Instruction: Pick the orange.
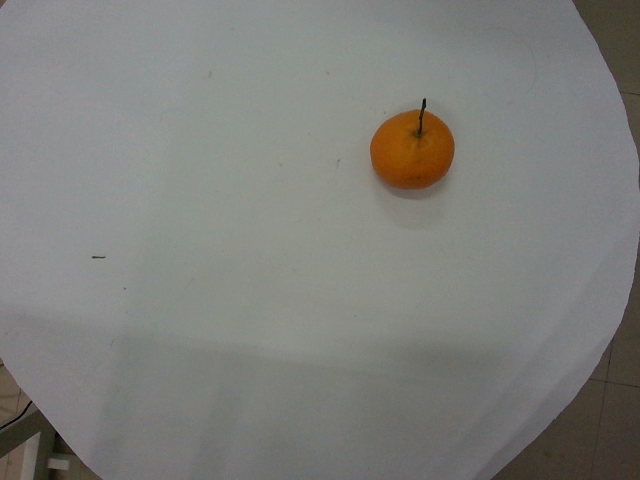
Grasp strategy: vertical